Question: How is the history relevant to the case?
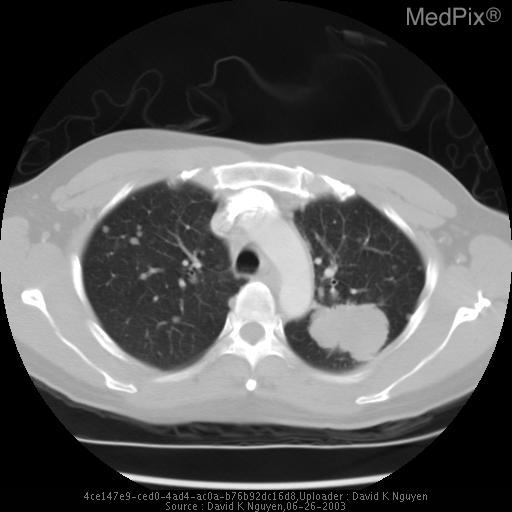
Answer: The patient's history of 39 y/o non-smoking female presenting with back pain for two months. No history of fever or weight loss. is key in understanding the case.